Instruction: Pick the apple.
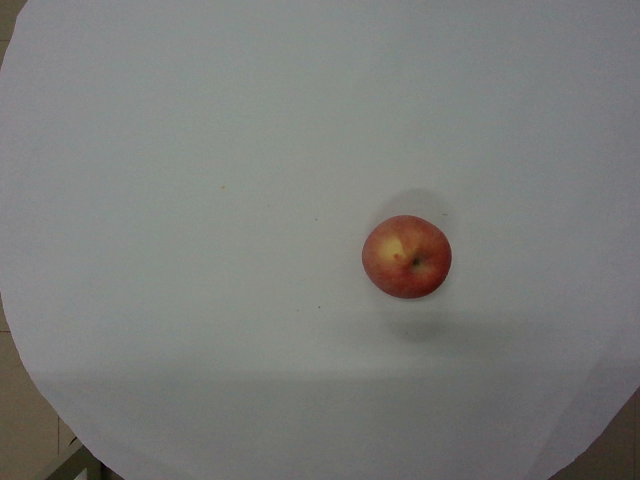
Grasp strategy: vertical